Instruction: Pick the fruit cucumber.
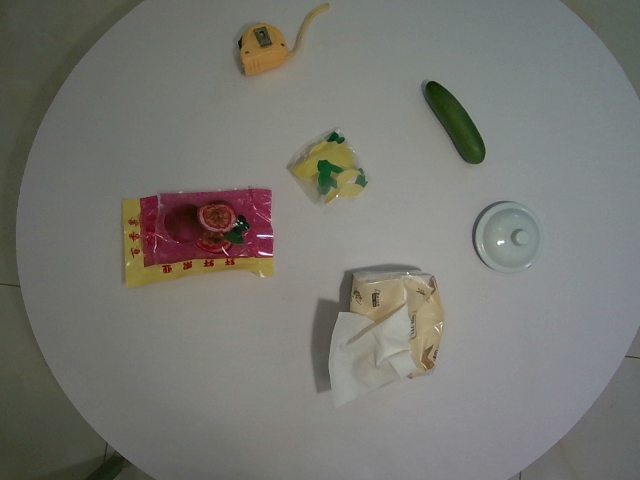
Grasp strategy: vertical